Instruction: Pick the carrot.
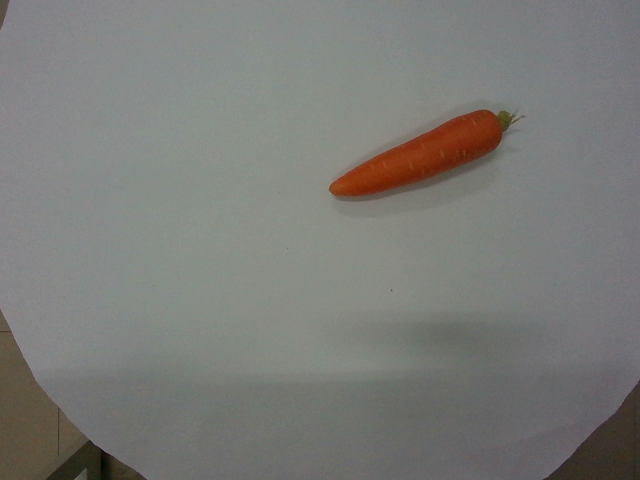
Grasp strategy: vertical